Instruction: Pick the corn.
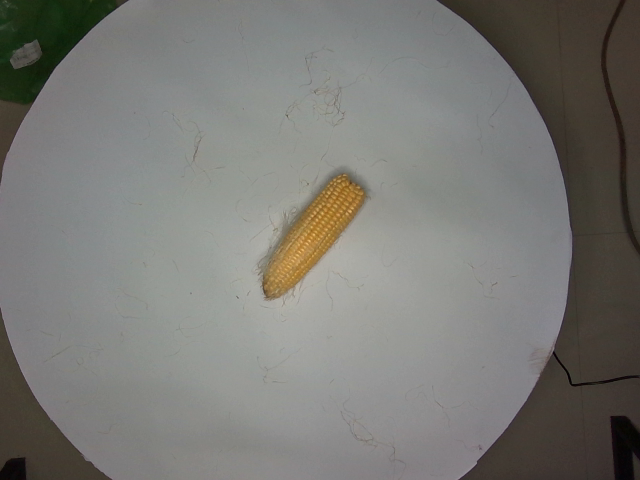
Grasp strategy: vertical